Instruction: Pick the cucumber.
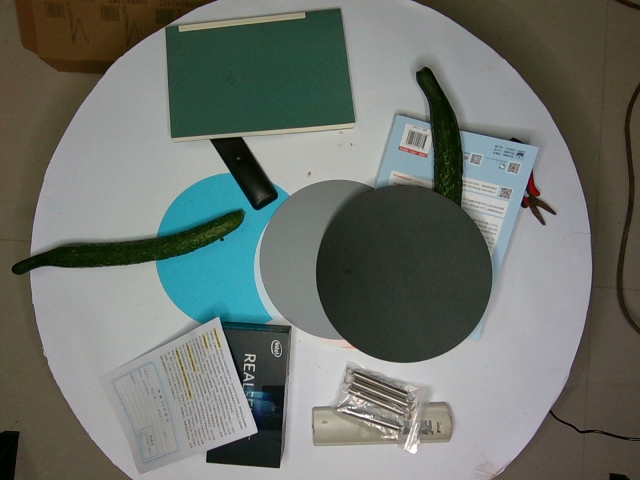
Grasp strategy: vertical